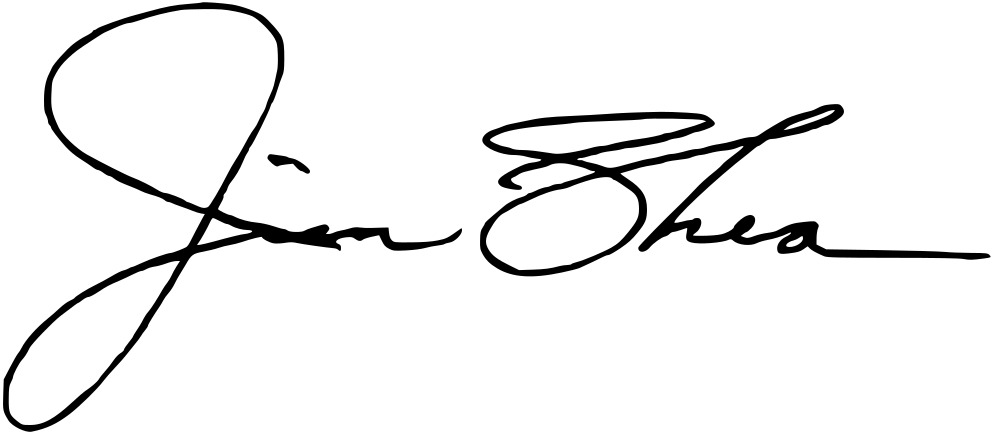
Signature of: h james shea jr